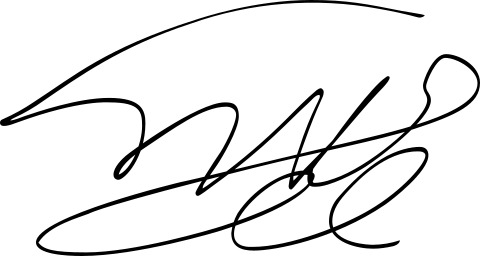
Signature of: sadegh hedayat